Question: Can you provide the account number mentioned in the document?
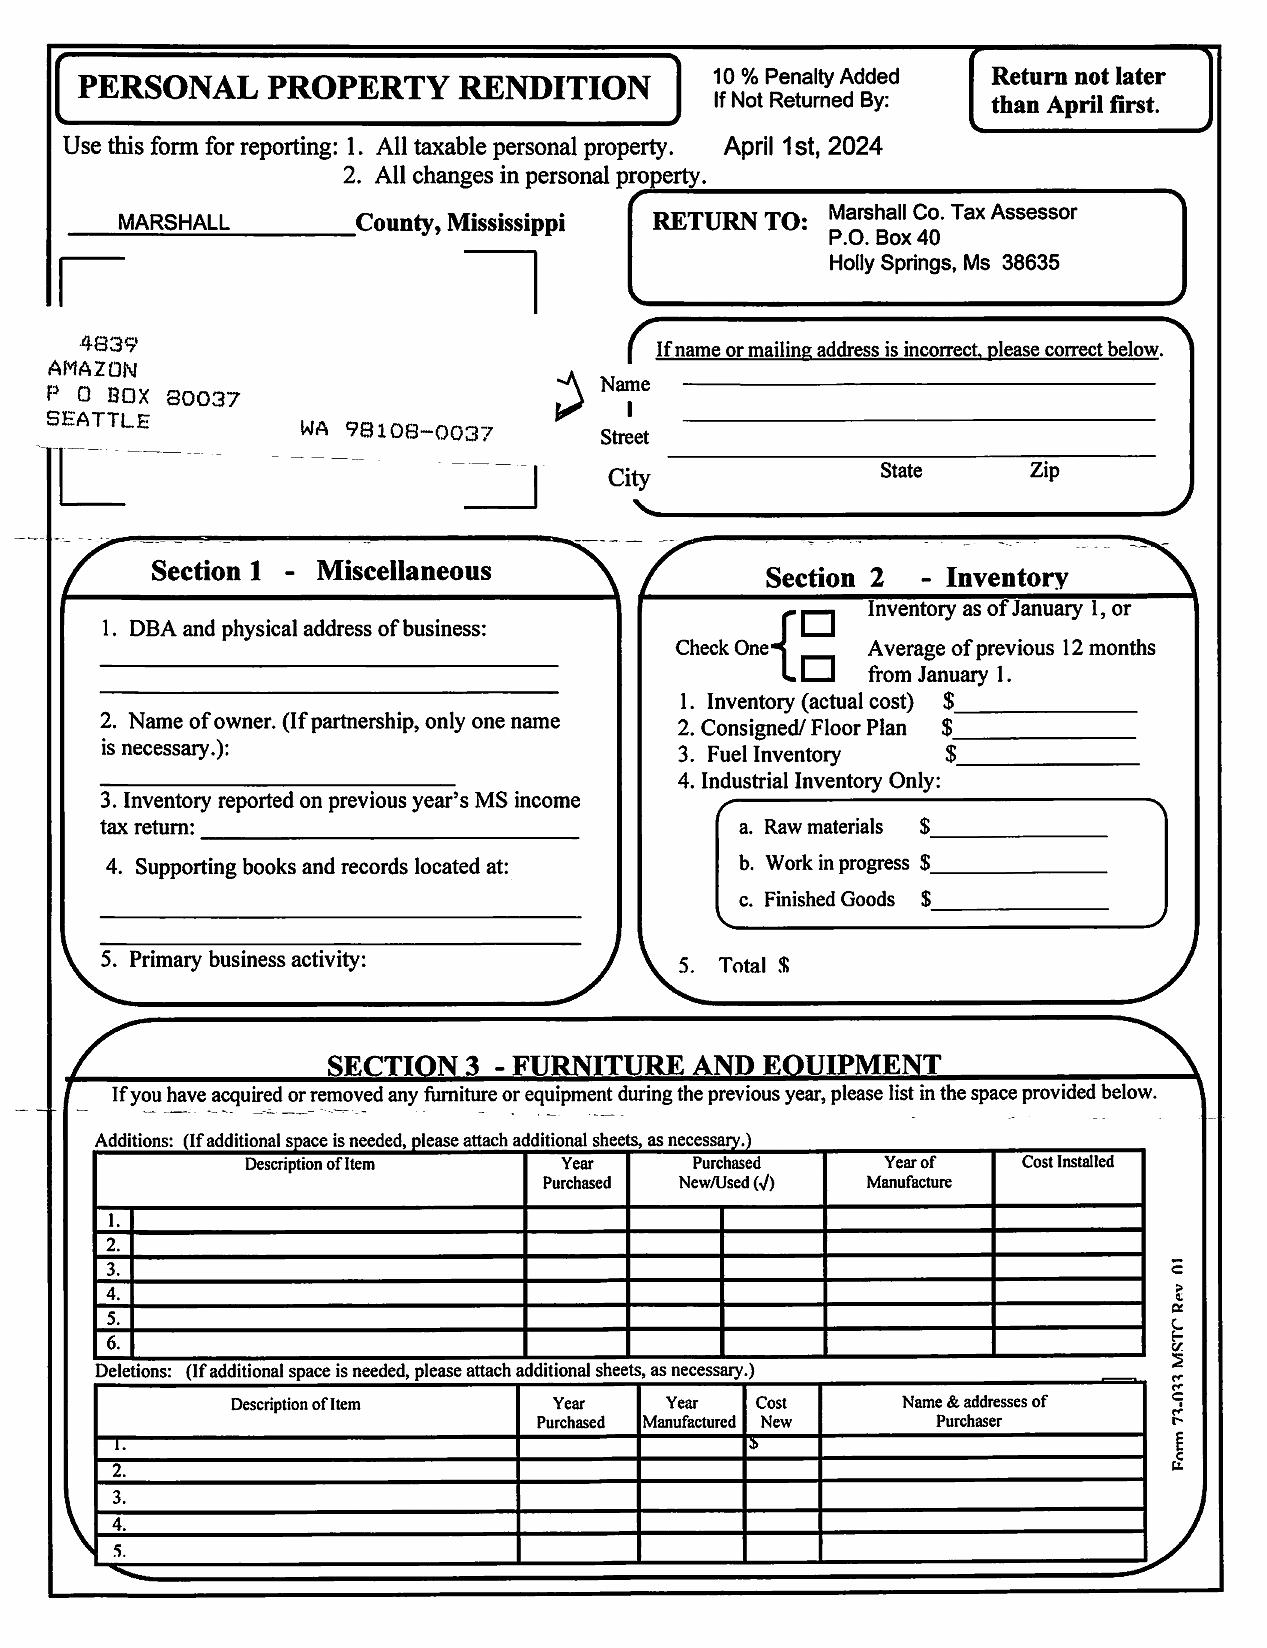
Answer: "49339"